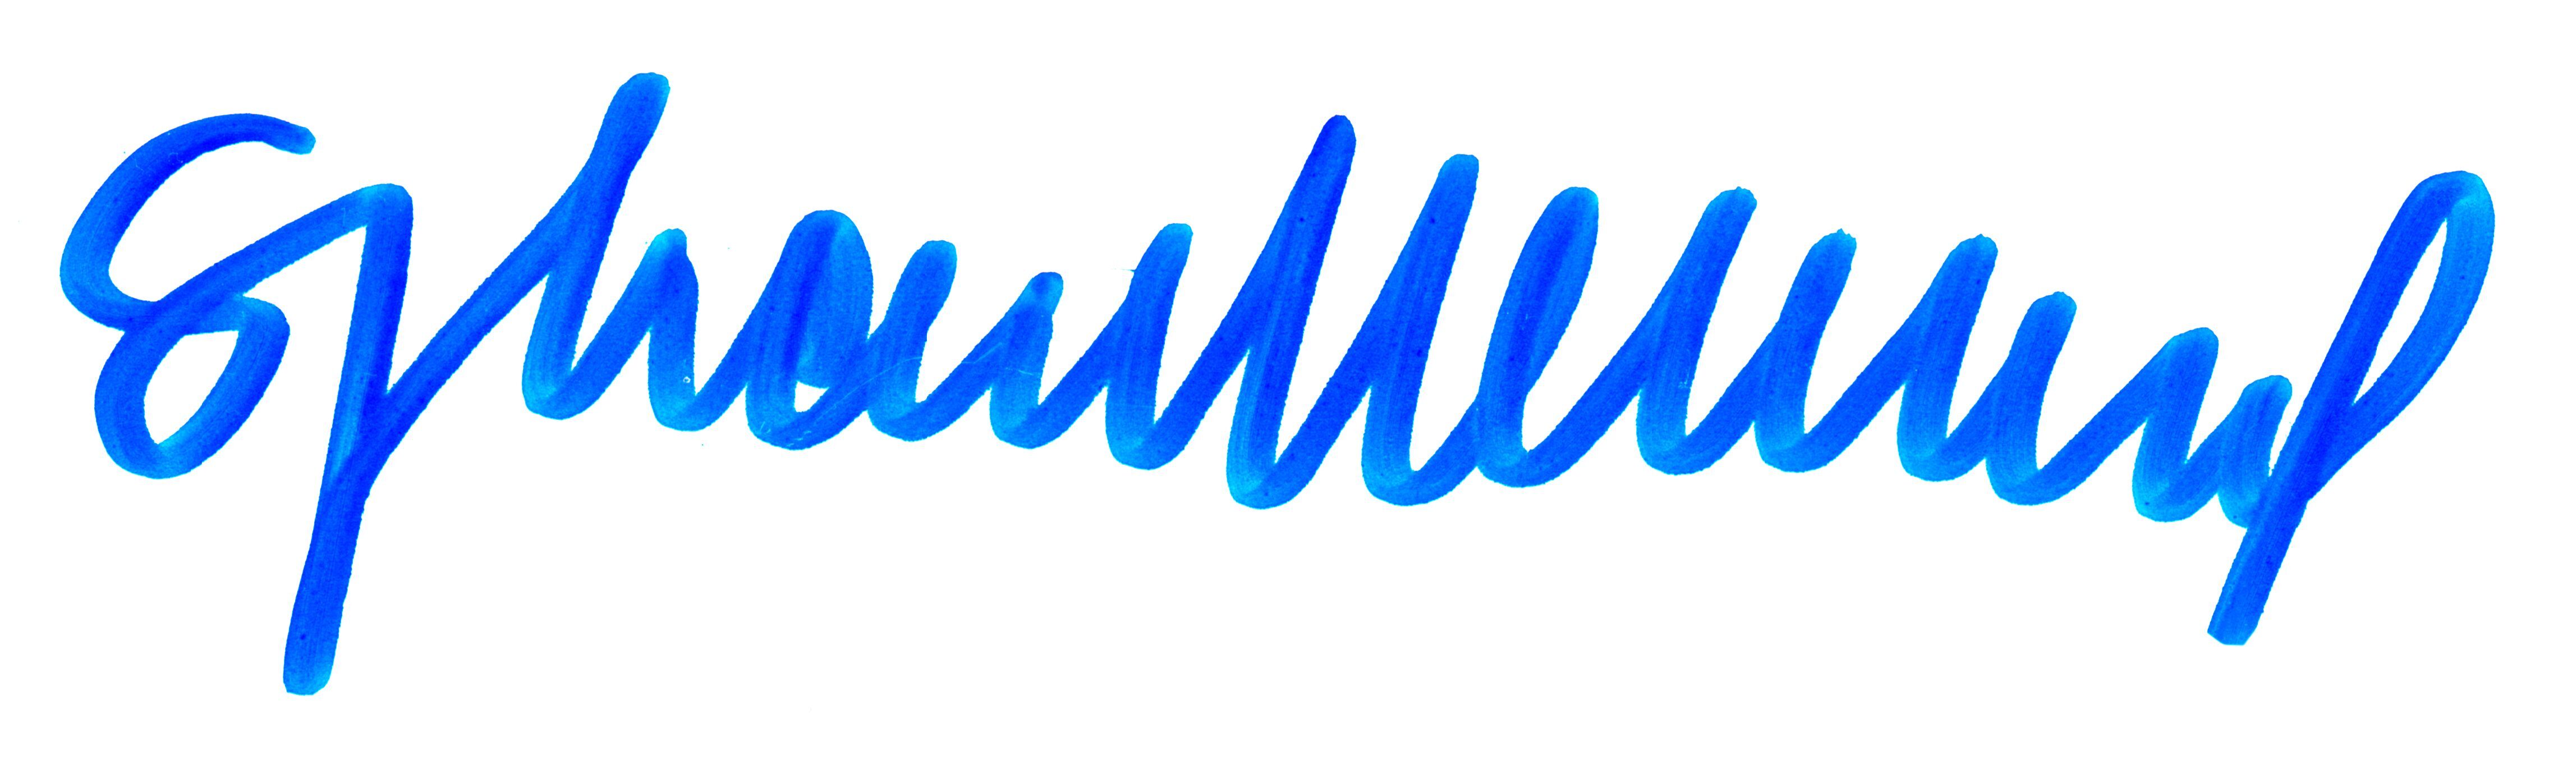
Signature of: stephan remmler